Question: What appears to be the issue?
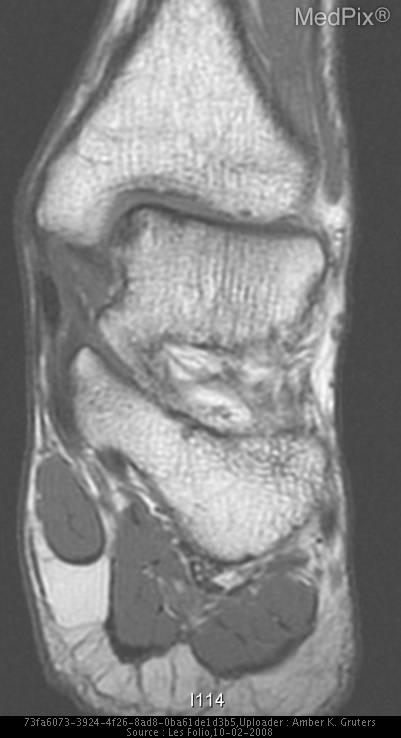
Answer: The findings suggest AP and lateral radiographs of left ankle are negative. T1-weighted MR image shows focal area of low signal intensity in the medial aspect of the left talus. FSE T2-weighted MR image with fat saturation shows focal area of high signal intensity in the anteromedial aspect of the left talus.. T1-weighted MR image shows focus of low signal intensity in the medial aspect of the left talus.. The patient might have a history of 35 year old active duty Air Force male nordic skiier (National Ski Patrol European Division) who was training for advanced mountaineering expeditions on the Concordia Glacier presents with ankle pain..